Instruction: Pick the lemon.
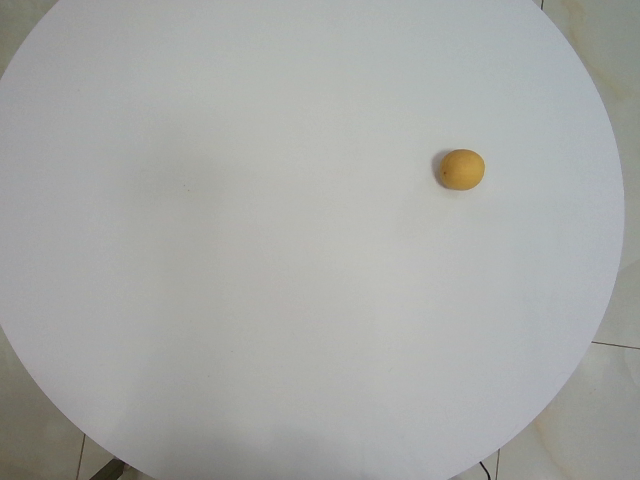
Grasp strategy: vertical